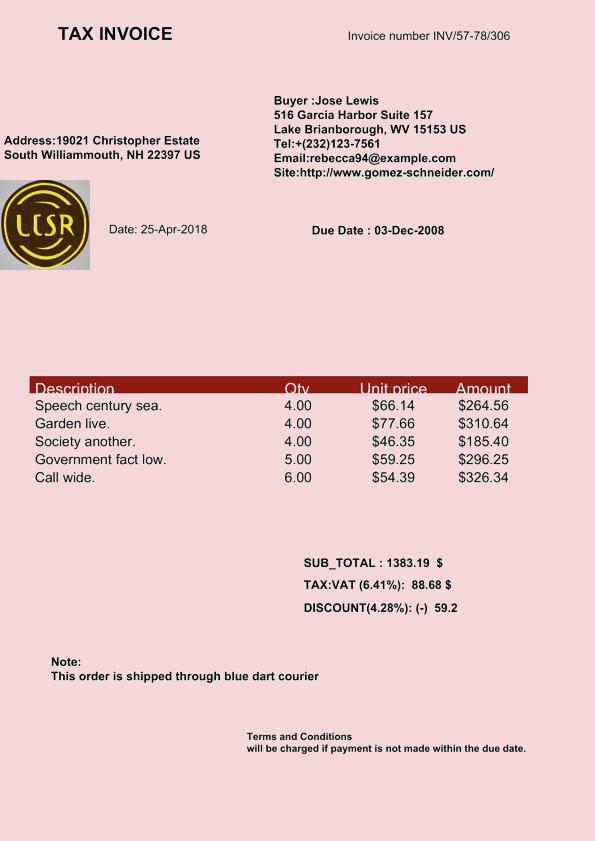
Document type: Invoice